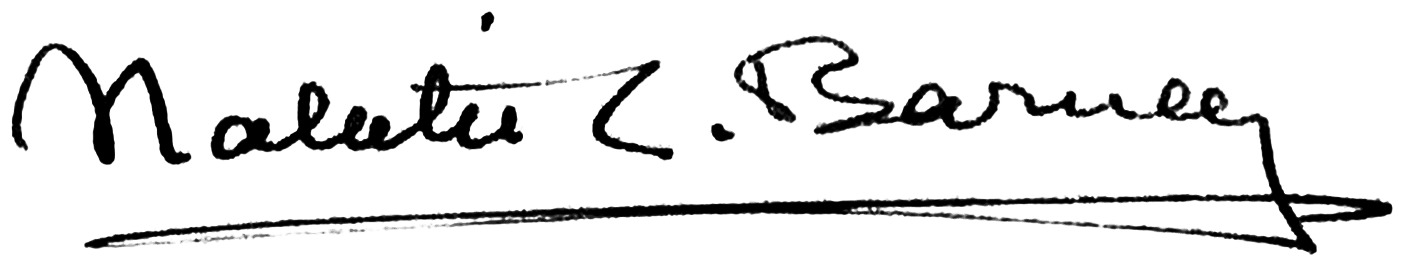
Signature of: natalie clifford barney